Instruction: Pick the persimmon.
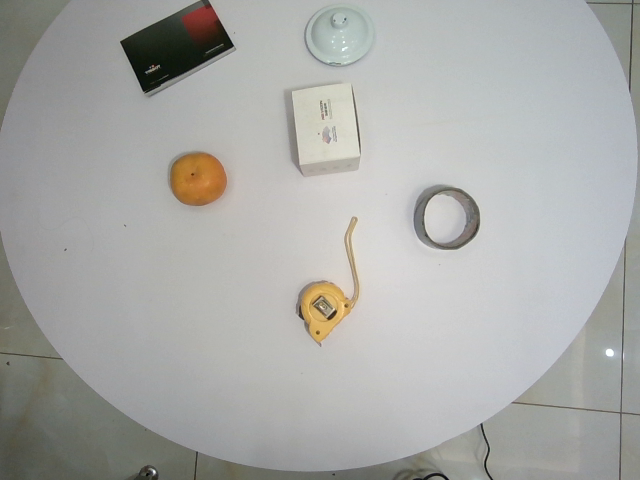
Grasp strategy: vertical